Question: What is the total amount of taxes owed as per the document?
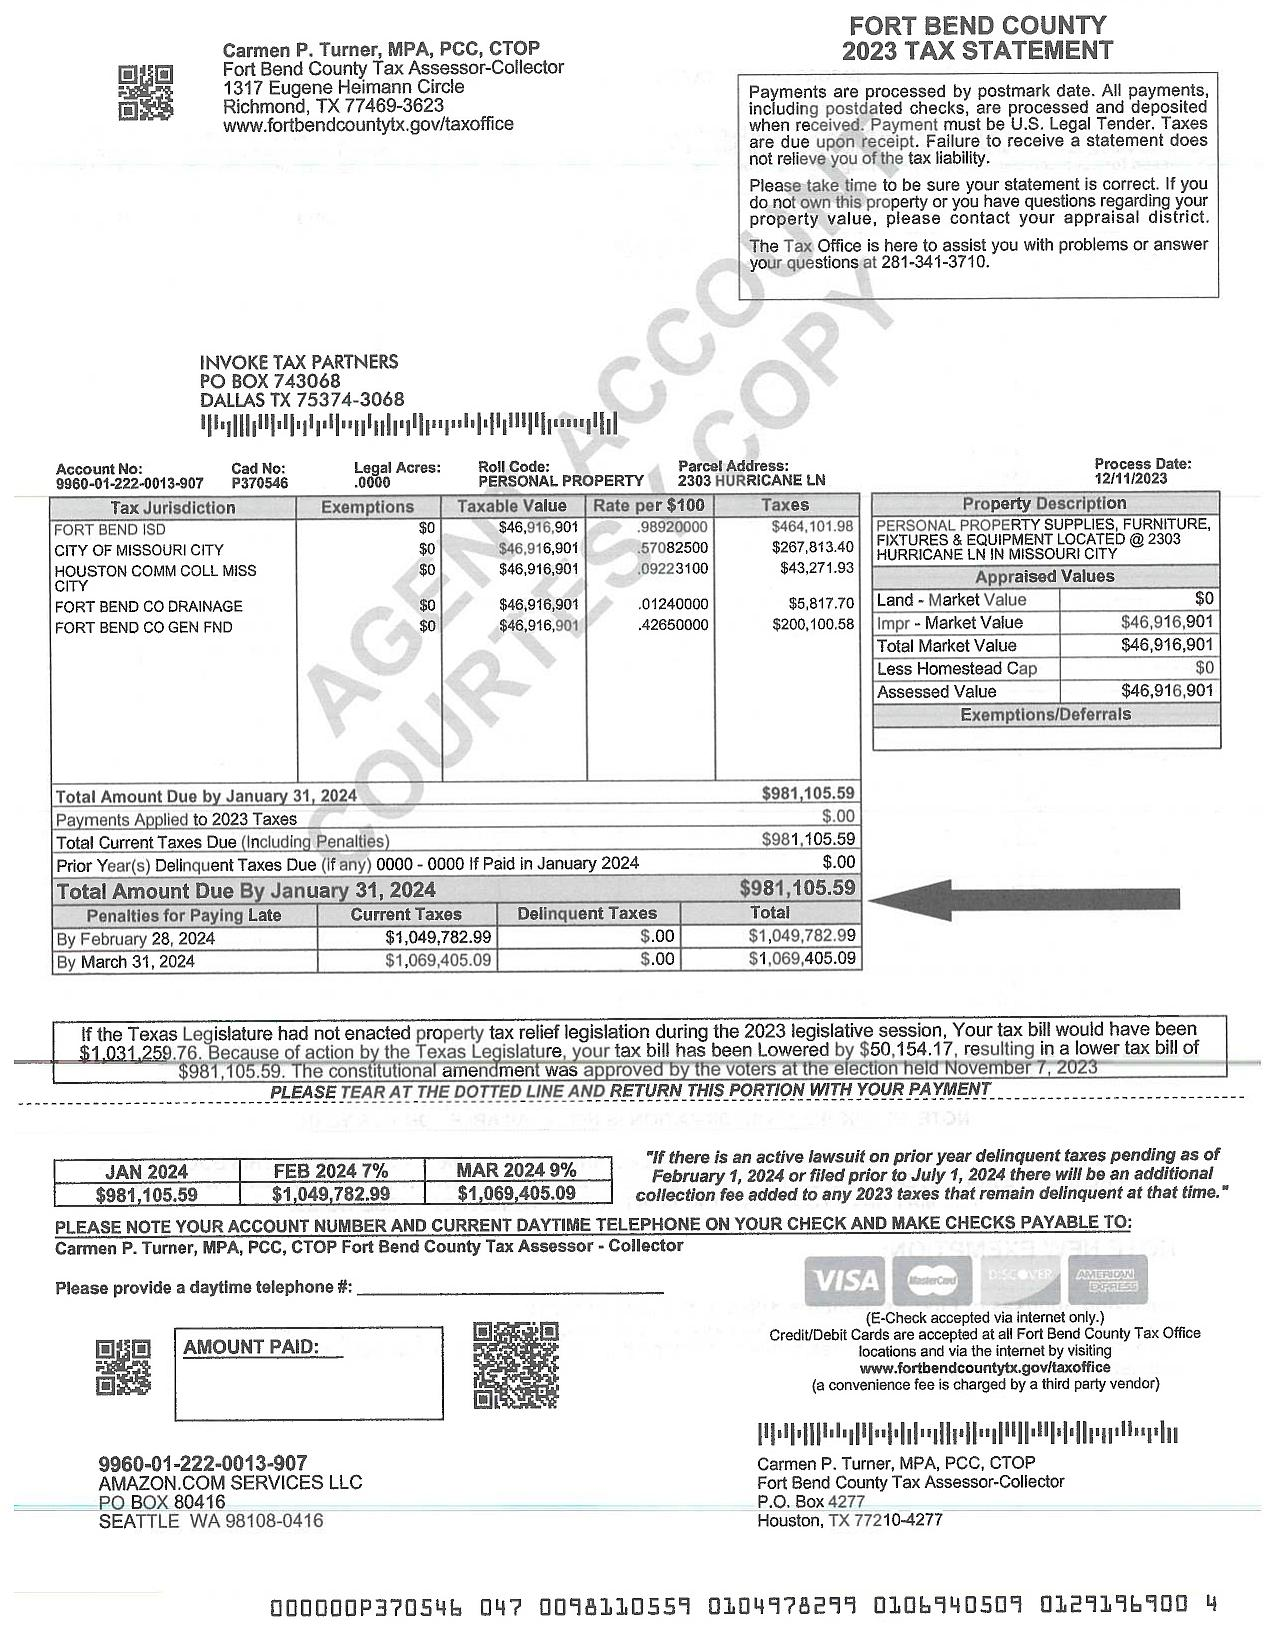
Answer: "981,105.59"